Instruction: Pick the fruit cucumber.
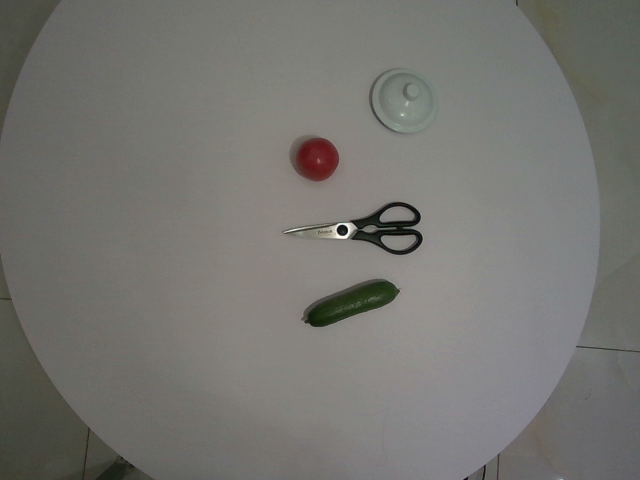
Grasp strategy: vertical